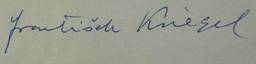
Signature of: františek kriegel